Question: What do the imaging results show?
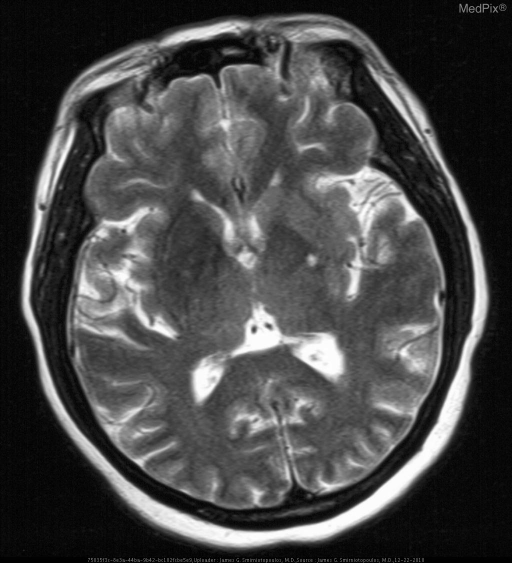
Answer: The imaging shows » CT (acute)
•  abnormal hyper-attenuation in the right basal ganglia
   (putamen and caudate head)
•  old left basal ganglia lacunar infarct
•  bilateral cerebellar wedge lesions

» MRI (subacute - 3 days)
•  T1W hyperintensity in the same region as hyper-attenuation on CT
   (putamen and caudate head)
•  T2W hypointensity in basal ganglia - putamen and caudate head Slightly decreased signal intensity in the right basal ganglia. This is most apparent when comparing the putamena on both sides. Old lacunar infarct in the left basal ganglia..